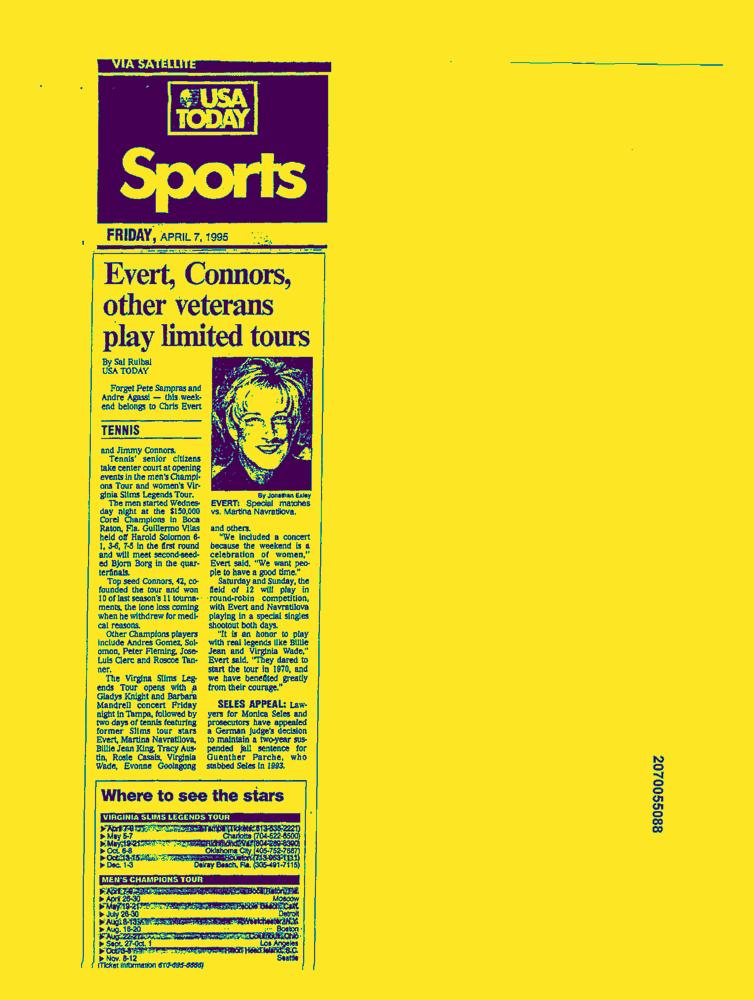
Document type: News-Article